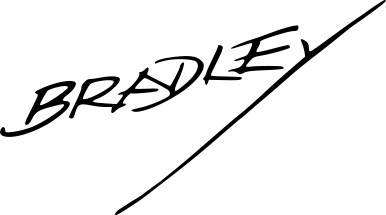
Signature of: luther daniels bradley